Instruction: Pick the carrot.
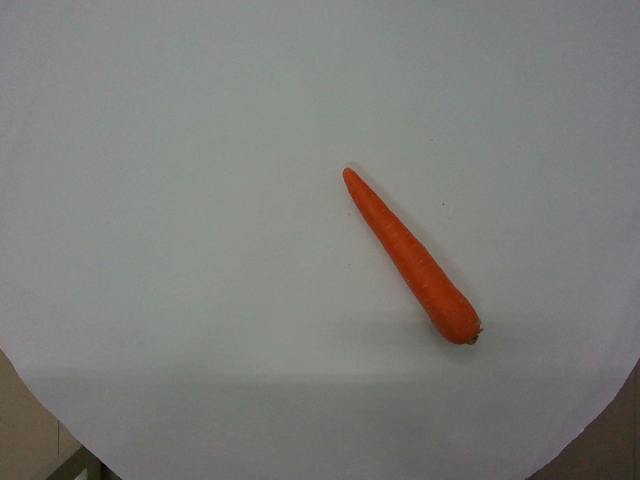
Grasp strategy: vertical